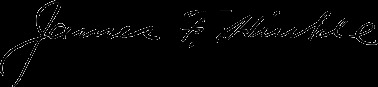
Signature of: james f hinkle